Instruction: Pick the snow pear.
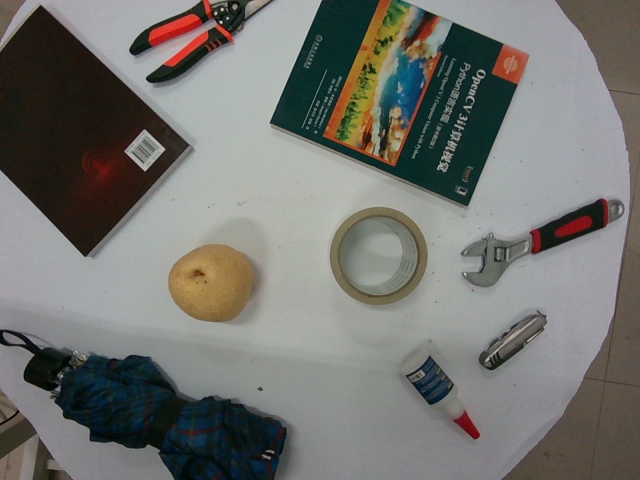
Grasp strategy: vertical